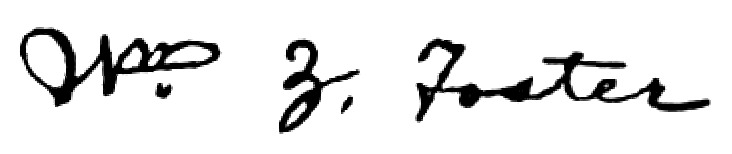
Signature of: william z foster